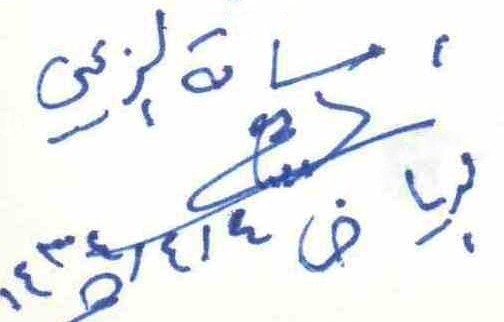
Signature of: osama el zeiny